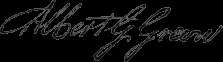
Signature of: albert gorton greene